Question: How does the patient history play a role?
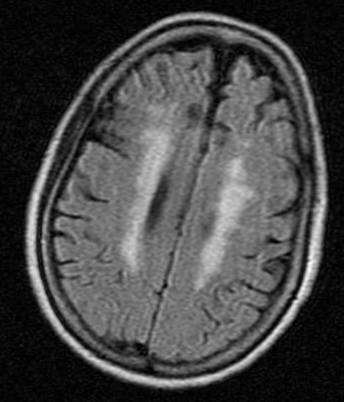
Answer: The patient's history of 69 y/o woman with hypertension presents to inpatient service with "left-sided weakness." Yesterday morning she noted that she began dragging her left side. A few hours later the weakness was more obvious and involved her left hand. She had a CT scan that was nonspecifically abnormal because of "cerebral atrophy", but no stroke was seen. She was admitted with a provisional diagnosis of stroke vs. transient ischemic attack.

Her right side was not involved. There was no visual loss. There was no facial weakness. She noted that left sided sensations were diminished as compared to the right. She denied a history of strokes.

Since that time, she has regained strength in her left leg, however today she noticed a slight slurring of her speech and was unable to lift her arm off the bed.

PMH:
1. Hypertension
2. Hyperlipidemia
3. Asthma, mild intermittent
4. Depression
5. Allergic Rhinitis
6. Arthritis

MEDS:
1. ASA 81 mg qd
2. Zoloft 100 mg qd
3. Zetia 10 mg qd
4. Zocor 40 mg qd
5. Hyzaar 100/25 mg qd
6. Claritin 10 mg qd
7. Albuterol MDI PRN

Social Hx: denies use of tobacco and alcohol
Family Hx: unknown is key in understanding the case.